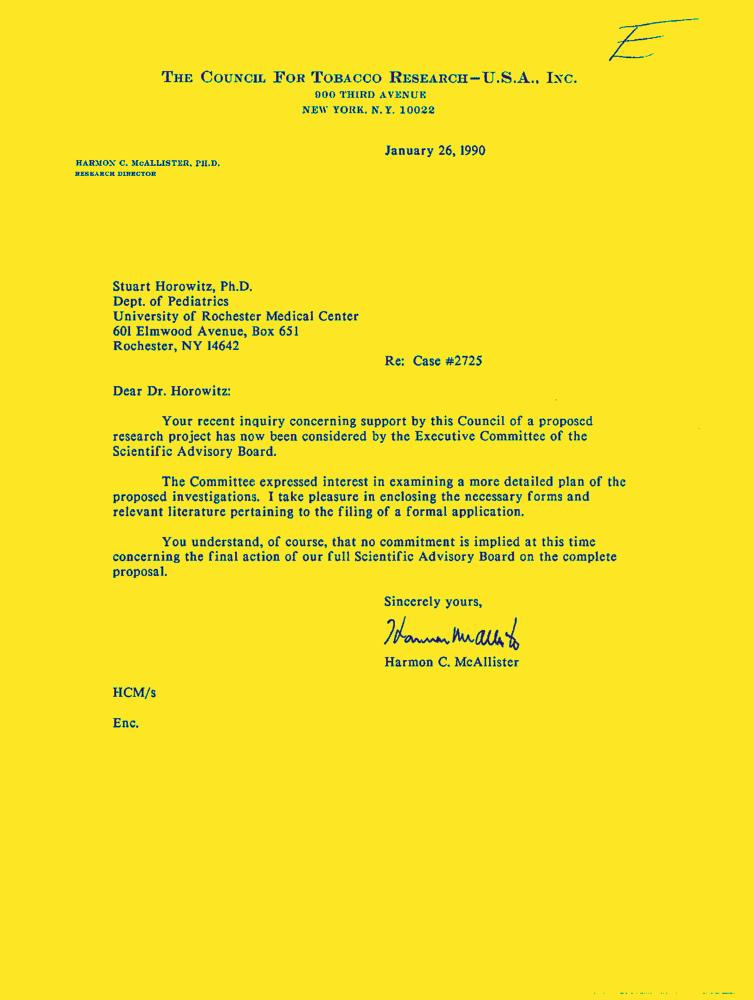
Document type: Letter-Doc